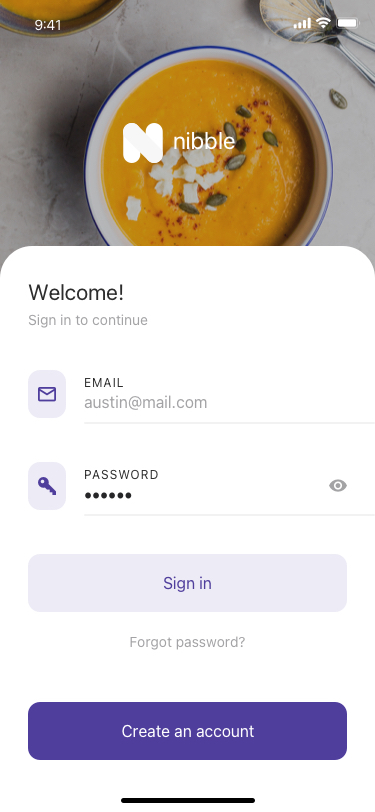
Text in this UI design:
nibble
Create an account
Forgot password?
Sign in
●●●●●●
Password
austin@mail.com
Email
Welcome!
Sign in to continue